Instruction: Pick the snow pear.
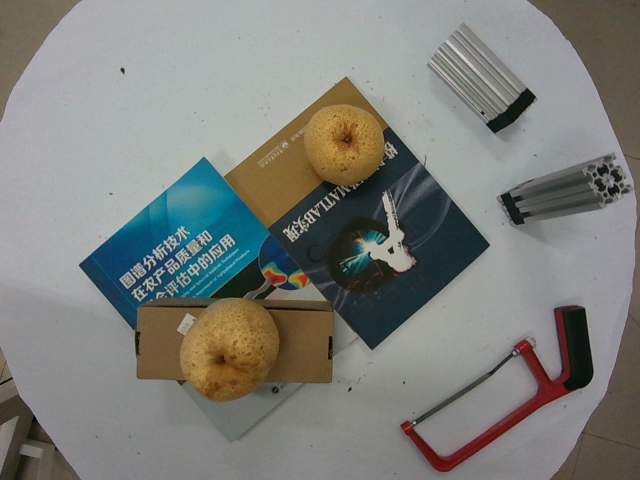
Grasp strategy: vertical